Question: How does the patient history play a role?
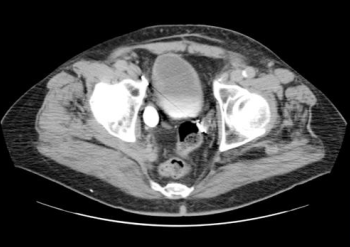
Answer: The patient's history of 72 Y/O MALE with hematuria. is key in understanding the case.